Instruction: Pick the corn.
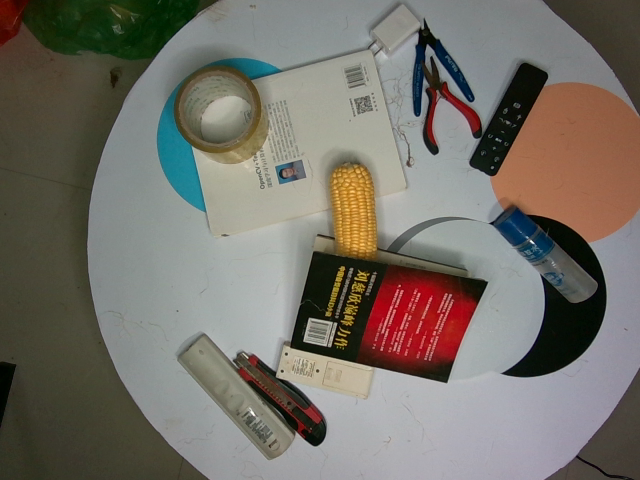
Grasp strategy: vertical